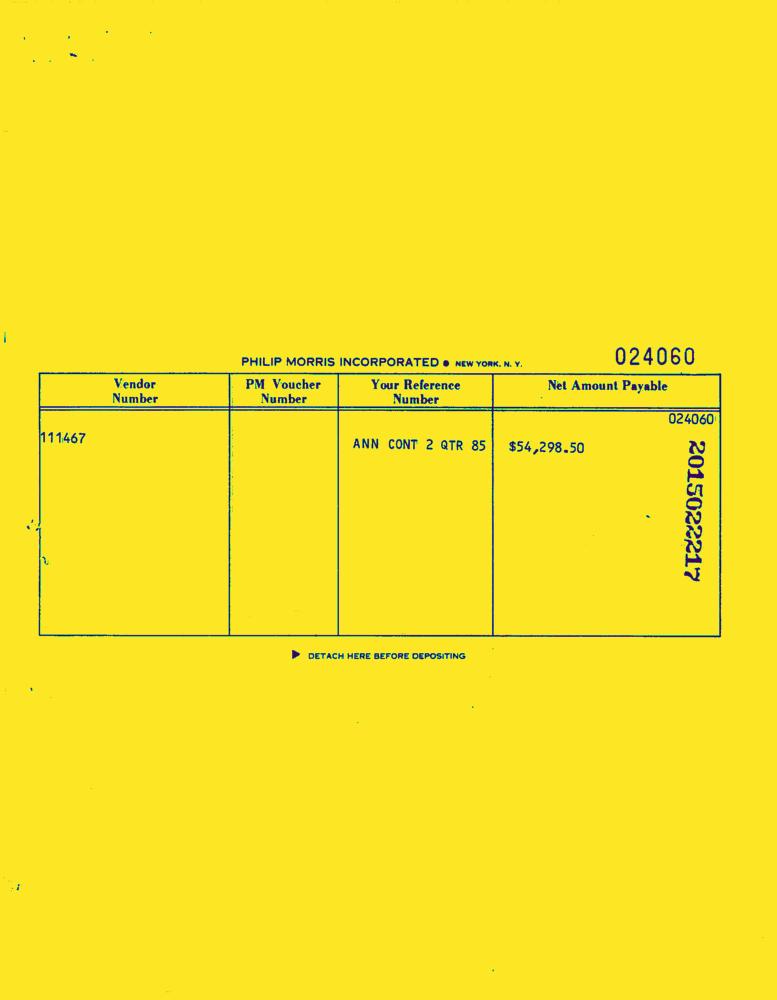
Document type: Invoice-Doc